Question: What type of tax is indicated in the document, personal property or real estate?
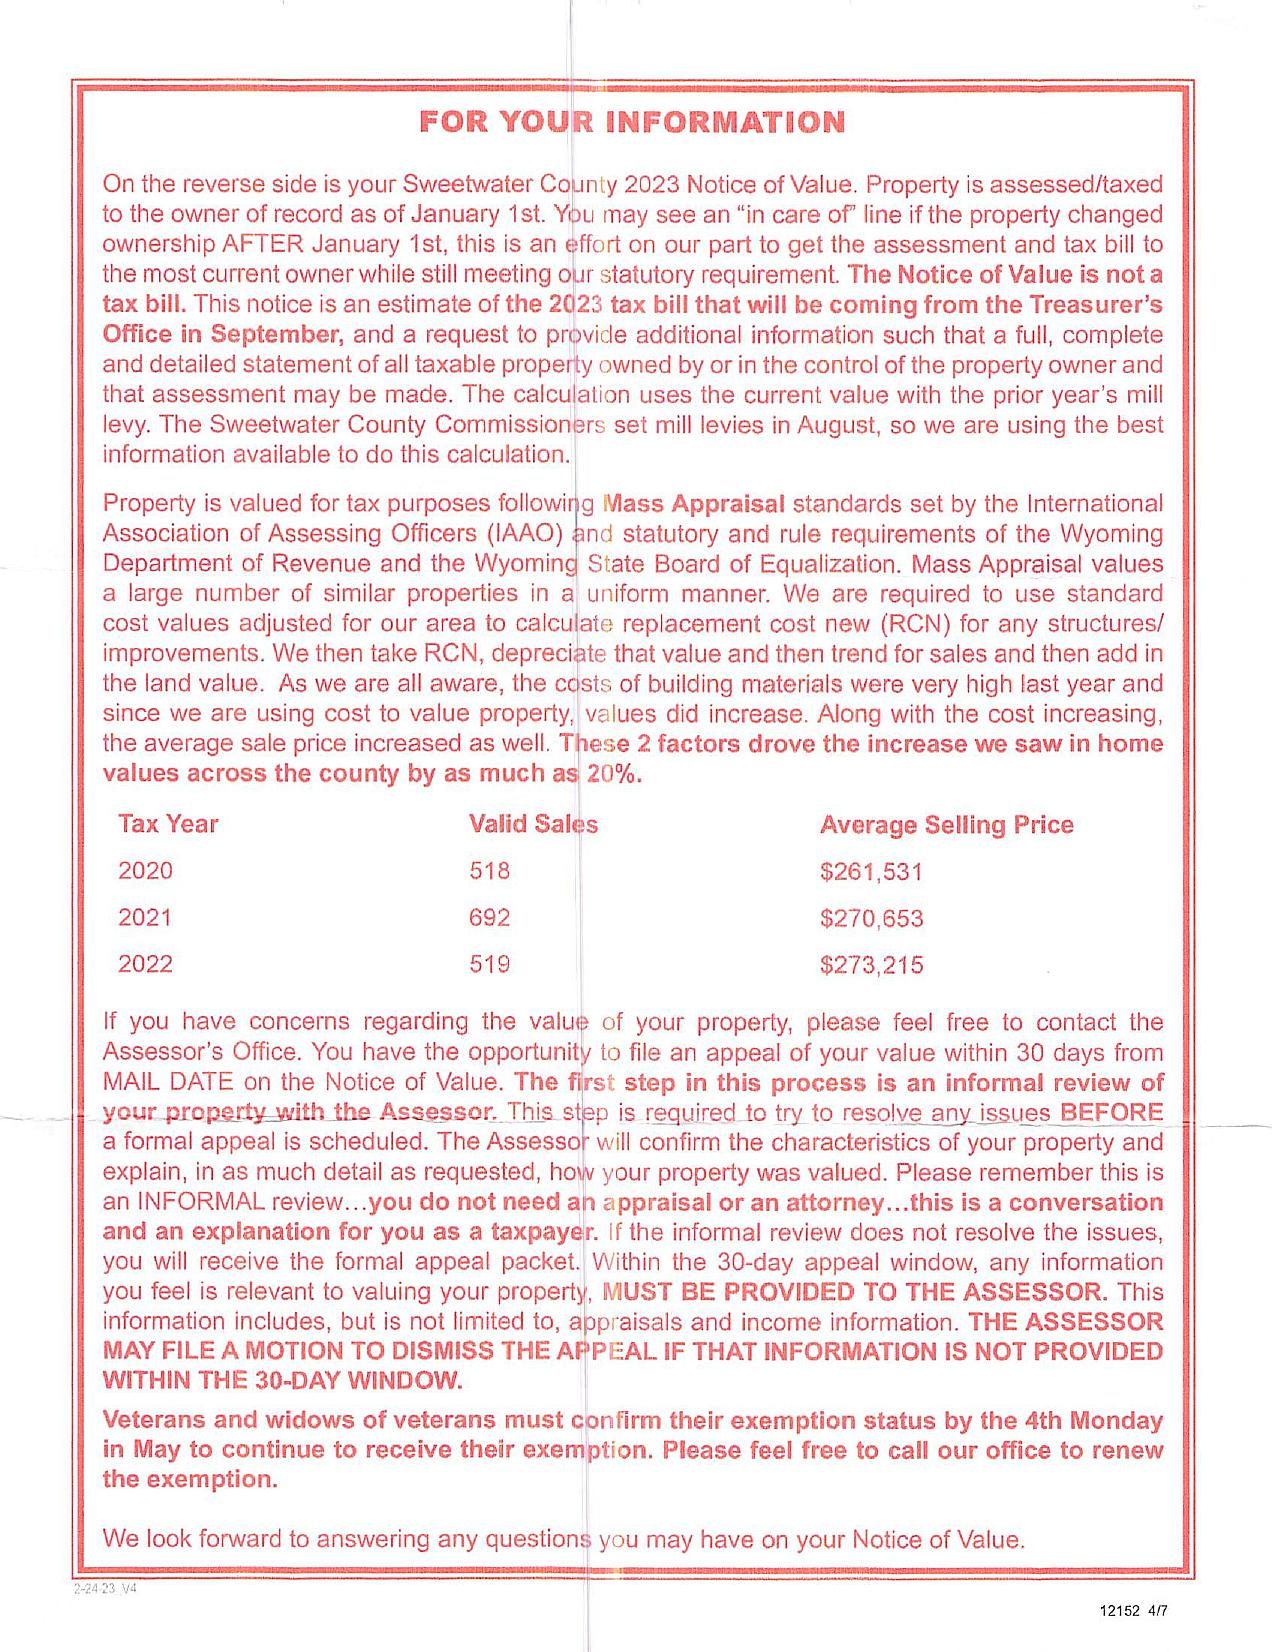
Answer: "Real Estate Tax"